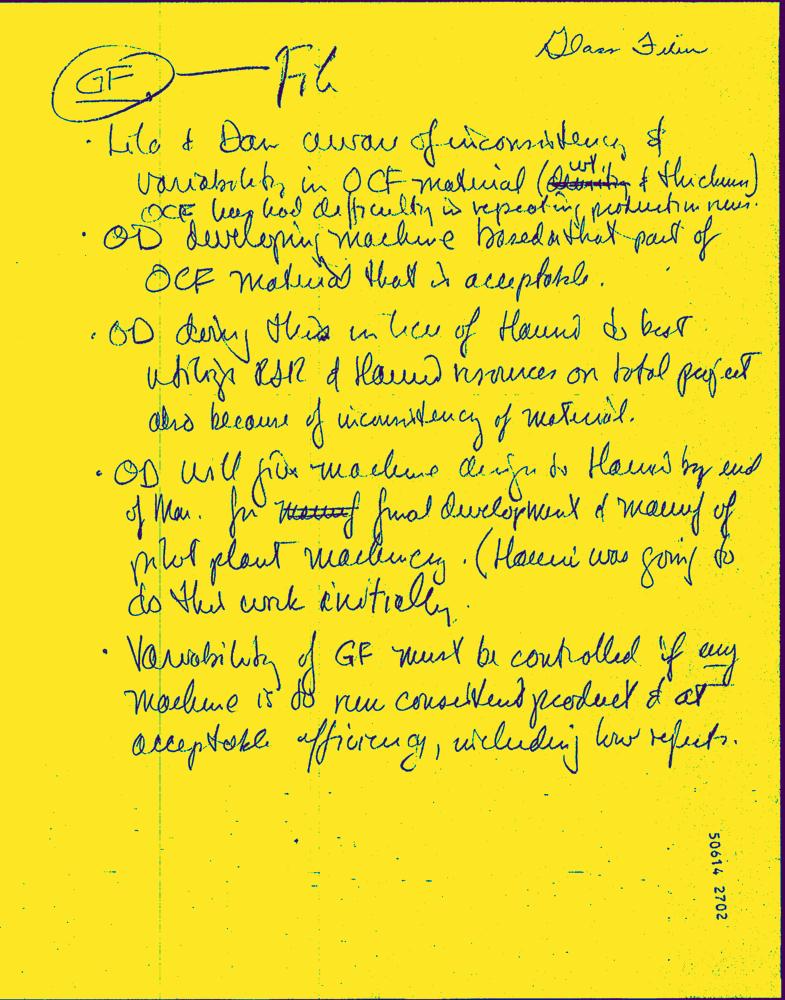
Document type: Hand-Written